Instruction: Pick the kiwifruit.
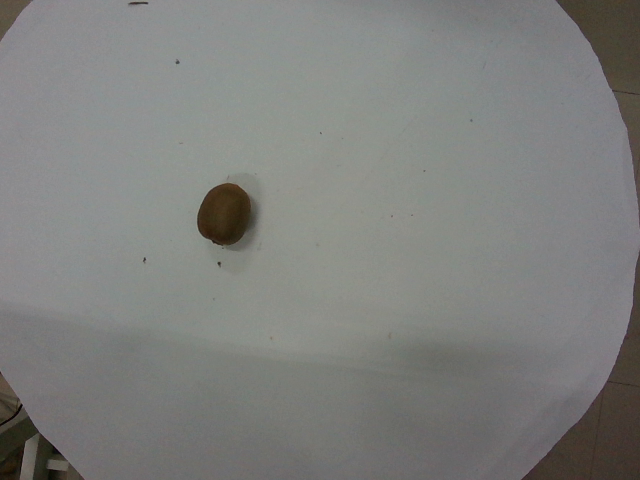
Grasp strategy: vertical